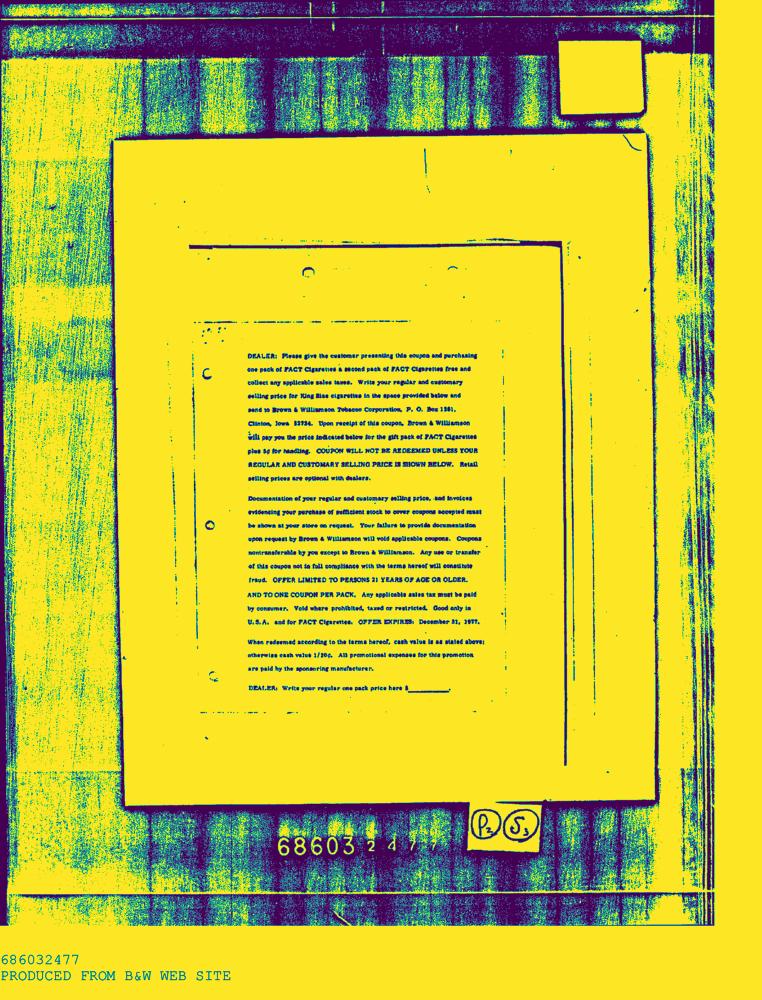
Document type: AD